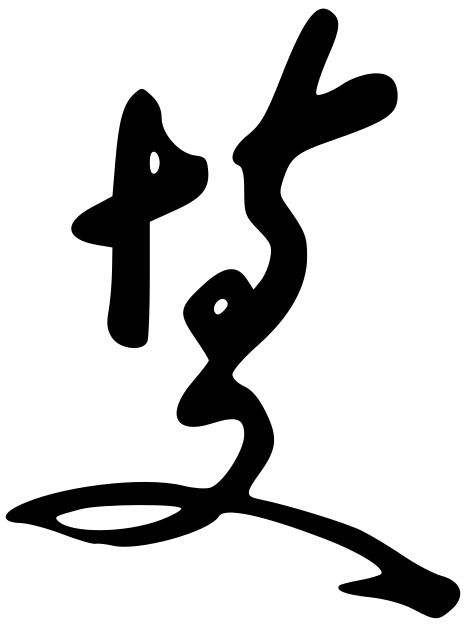
Signature of: itō hirobumi